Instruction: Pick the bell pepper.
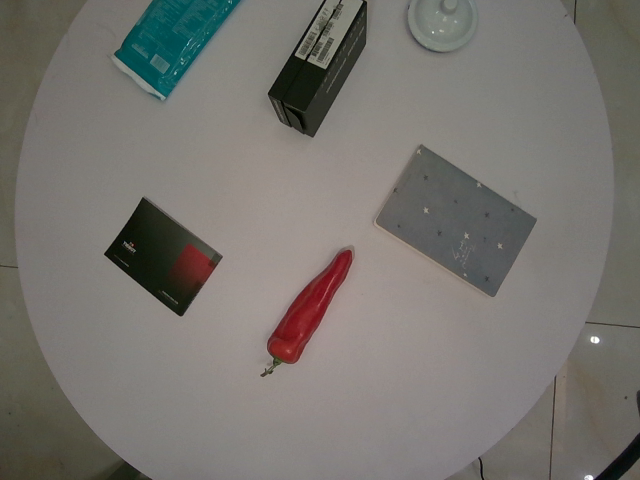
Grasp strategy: vertical